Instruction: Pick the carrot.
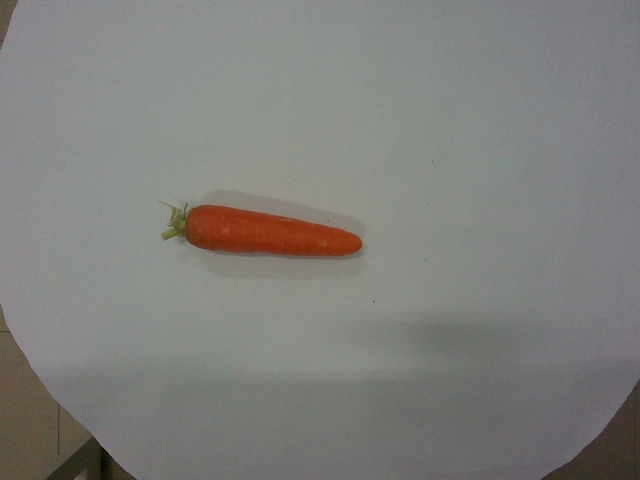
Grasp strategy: vertical